Question: What appears to be the issue?
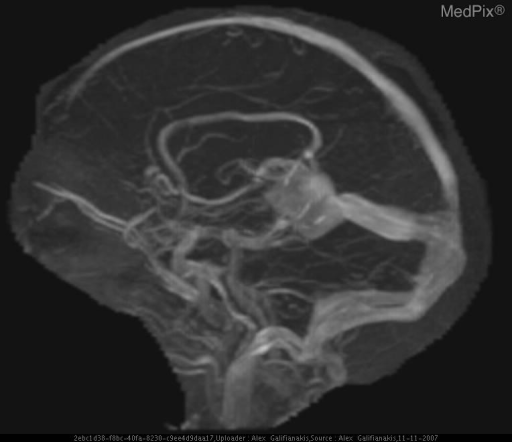
Answer: The findings suggest Chest radiograph demonstrates branching opacity in a bronchovascular distribution in the right middle lobe.
Review of prior imaging demonstrates presence of a Vein of Galen Malformation (VOM) with recent embolization treatment with Onyx. Multiple serpentine flow voids seen on MRI. Angiogram confirms shunting from multiple feeders into a dilated Vein of Galen, draining into an enlarged straight sinus.. Venous anatomy further defined on MR Venography. The patient might have a history of 8 yo girl for follow-up of after embolization of Vein of Galen Aneurysm with Onyx.  A Chest X-ray was ordered to confirm endotracheal tube placement following an uneventful post-operative course..